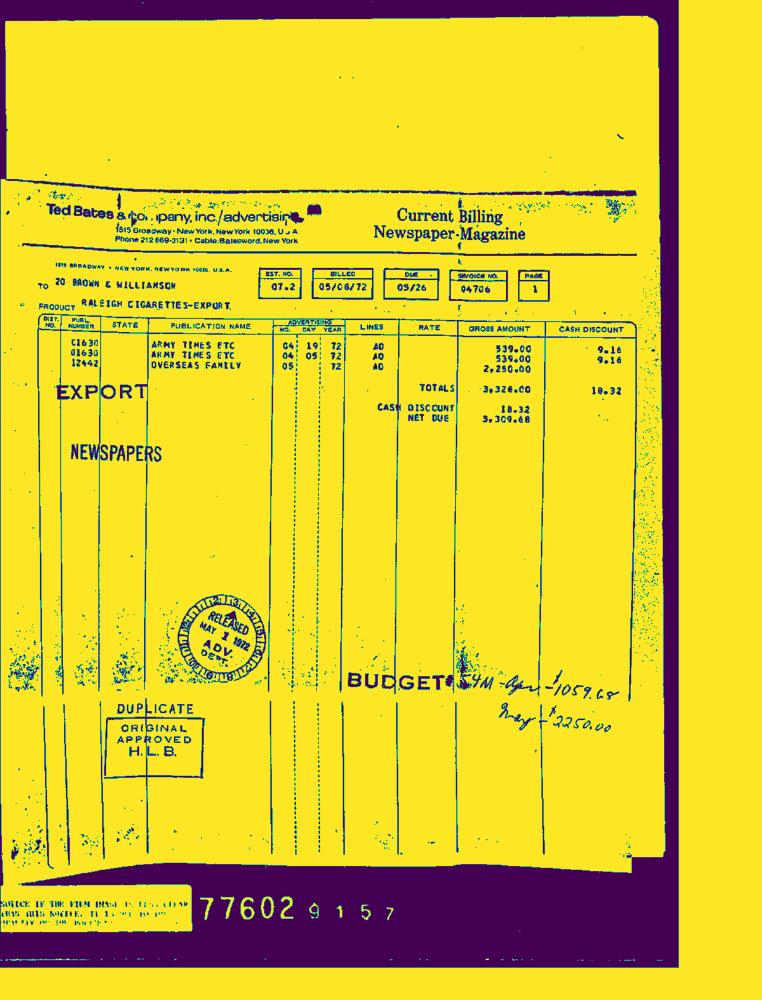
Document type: Invoice-Doc